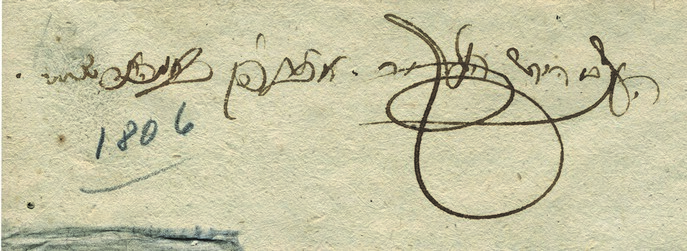
Signature of: zevi hirsch heller